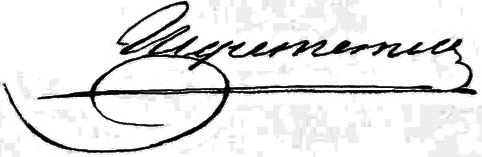
Signature of: vasily sheremetev